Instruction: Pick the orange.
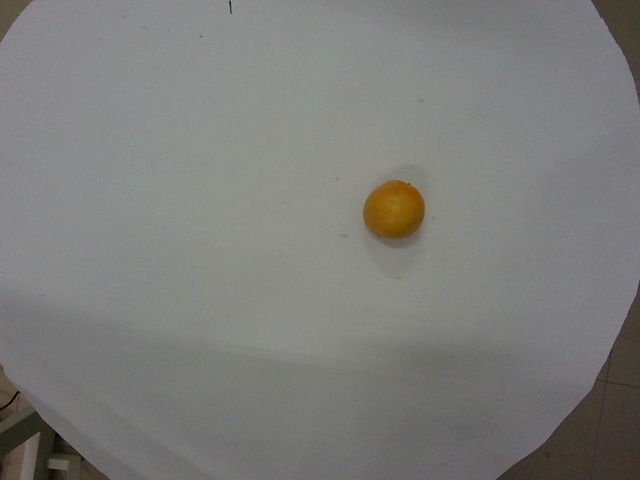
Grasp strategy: vertical